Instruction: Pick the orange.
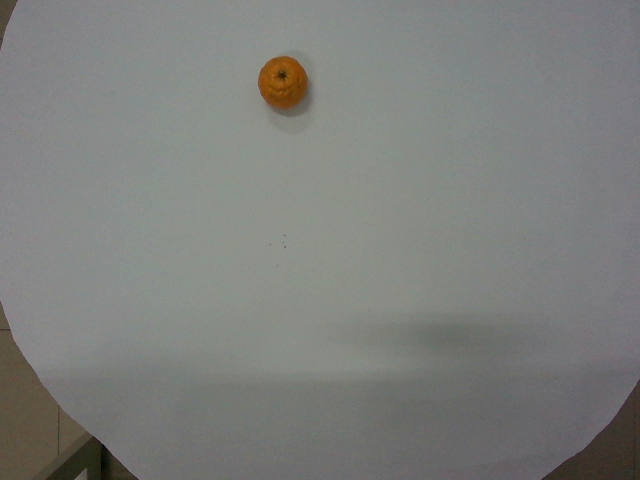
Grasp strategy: vertical